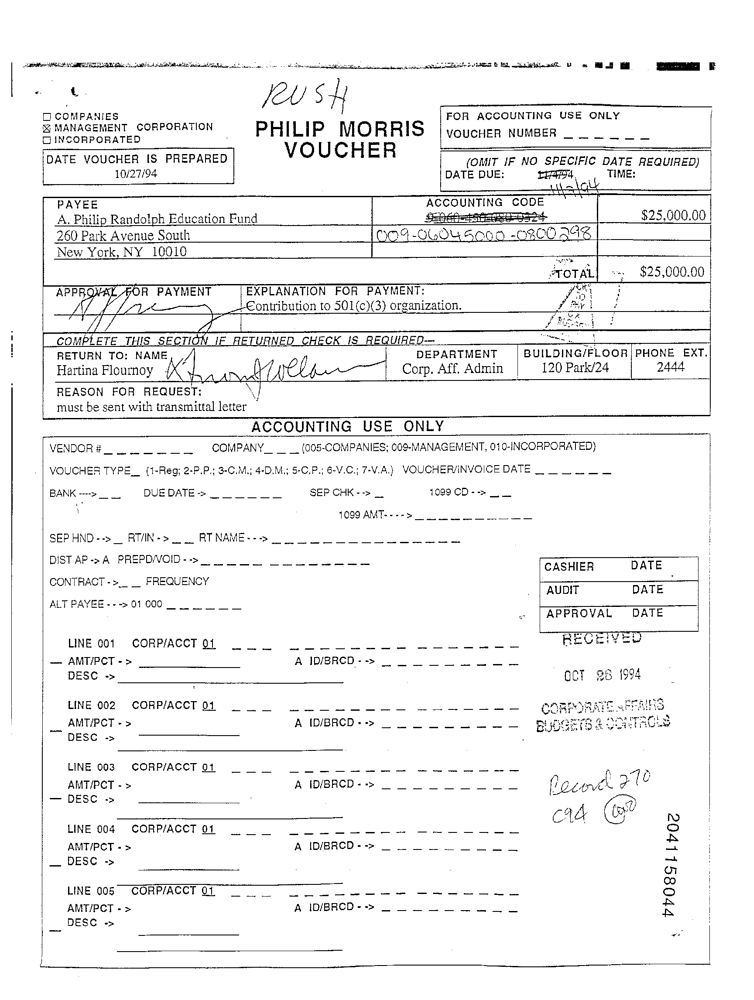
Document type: Invoice